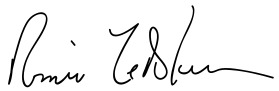
Signature of: roméo leblanc